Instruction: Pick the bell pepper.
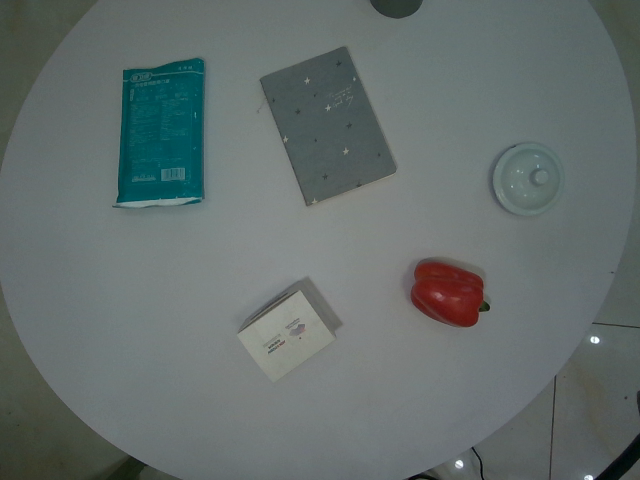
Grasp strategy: vertical